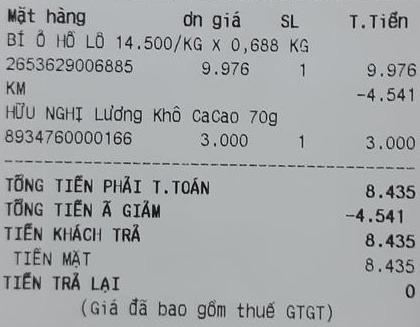
<table>
  <tr>
    <th>Mặt hàng / Mã số</th>
    <th>Đơn giá</th>
    <th>SL</th>
    <th>T.Tiền</th>
  </tr>
  <tr>
    <td>BÍ ĐỎ HỒ LÔ 14.500/KG x 0,688 KG<br>2653629006885</td>
    <td>9.976</td>
    <td>1</td>
    <td>9.976</td>
  </tr>
  <tr>
    <td>KM (Khuyến mãi)</td>
    <td></td>
    <td></td>
    <td>-4.541</td>
  </tr>
  <tr>
    <td>HỮU NGHỊ Lương Khô CaCao 70g<br>8934760000166</td>
    <td>3.000</td>
    <td>1</td>
    <td>3.000</td>
  </tr>
</table>
TỔNG TIỀN PHẢI T.TOÁN 8.435
TỔNG TIỀN GIẢM -4.541
TIỀN KHÁCH TRẢ 8.435
TIỀN MẶT 8.435
TIỀN TRẢ LẠI 0
(Giá đã bao gồm thuế GTGT)